Question: What might the diagnosis be?
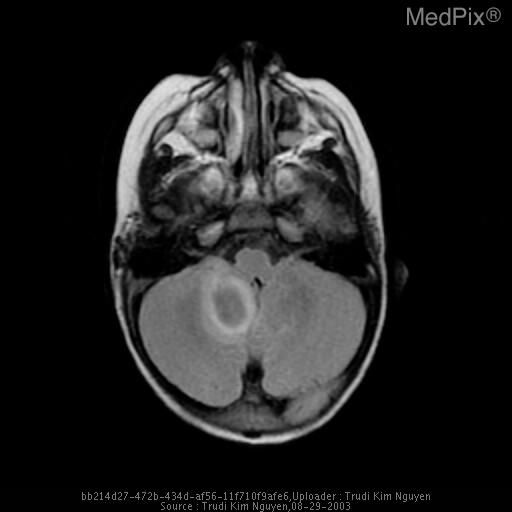
Answer: The possible diagnosis includes Epidermoid
Arachnoid Cyst
Hemangioblastoma
Cystic Astrocytoma.